Question: What might the diagnosis be?
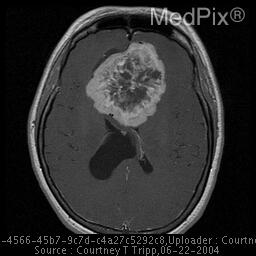
Answer: The possible diagnosis includes metastasis
glioma
lymphoma
meningioma.